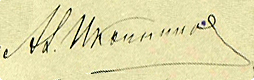
Signature of: aleksandr ikonnikov